Patient: Female, age 0
A 16-months-old female patient admitted to our hospital with a 3-days history of fever, fatigue and poor appetite. On examination, she was cachectic and lethargic. Height was 63.5 cm (less than the third percentile), weight was 6.150 g (less than the third percentile), and head circumference was 45 cm (3-10 percentile). A systemic examination revealed bilateral coarse crackles throughout both lung fields and hepatosplenomegaly. Laboratory tests are summarized in Table 1. The total calcium and the ionized calcium levels were elevated (18.3 mg/dL, N: 9-11; 4.57 mmol/L, N:1.12-1.32, respectively). The phosphate level was 4.4 mg/dL (N: 3.4-6) within the normal range. There was neither a reported history of excessive calcium or vitamin D intake nor consumption of thiazides. Alkaline phosphatase was 131 U/L (N: 5-281), 25-hydroxy vitamin D was 133 ng/mL (N: 30-70), and parathyroid hormone level was decreased 1.2 pg/mL (N: 15-65). The 1,25-dihydroxy-vitamin D3 level was also high at 345 pg/mL (N: 21-156). Random urinary calcium/creatinine ratio was high at 1.25 (N:<0.5) and there was nephrocalcinosis in renal ultrasonography. Intravenous hydration with normal saline and furosemide therapy was started on admission, but the serum calcium level remained elevated above the upper normal limit. Consequently, she received an infusion of 0.5 mg/kg pamidronate-disodium for two doses with no side effects observed, and her serum calcium gradually decreased to 11.3 mg/dL. A chest radiograph demonstrated opacities and interstitial infiltrates; hence, computed tomography of the lungs was performed. This revealed widespread pulmonary opacities and consolidation, multiple calcified lymph nodes and parenchymal mass with cavitary lesions (Fig. 1). The patient was again questioned for contact with anyone with tuberculosis. It was learned that anti-tuberculosis therapy was initiated to the mother at the gestation, but she did not complete the treatment. In addition, the patient was not immunised for bacilli Calmette-Guerin. In view of the severe symptomatology and radiological findings, a diagnosis of a hypercalcemic crisis secondary to tuberculosis was defined. The patient was empirically started on treatment for tuberculosis with rifampin, isoniazid (INH), pyrazinamide and ethambutol during the hospital admission. Three weeks after admission, we detected Mycobacterium tuberculosis complex DNA by the polymerase chain reaction in the serum specimen. Within two weeks of the initiation of therapy, the serum calcium level dramatically decreased to 9.1 mg/dL, and the patient showed a markedly improved sense of well-being. Her anti-tuberculosis therapy is continuing without any complaint and a follow-up computed tomography scan showed resolution of her previous lesions in the lung and the hypercalcemia had not recurred again.
Keywords: bisphosphonates, hypercalcemia, miliary tuberculosis, pamidronate-disodium
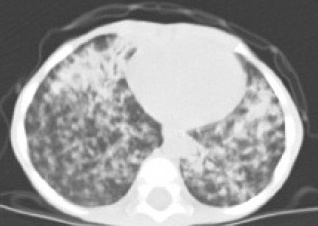
Image caption: Chest radiography and thoracic computed tomography of the patient with pulmonary tuberculosis. (A) The chest radiograph demonstrated opacities and interstitial infiltrates bilaterally.